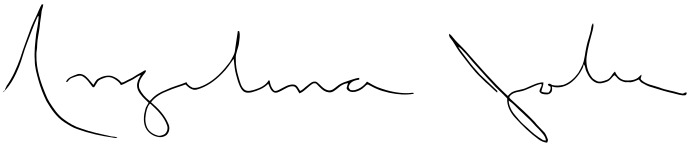
Signature of: angelina jolie